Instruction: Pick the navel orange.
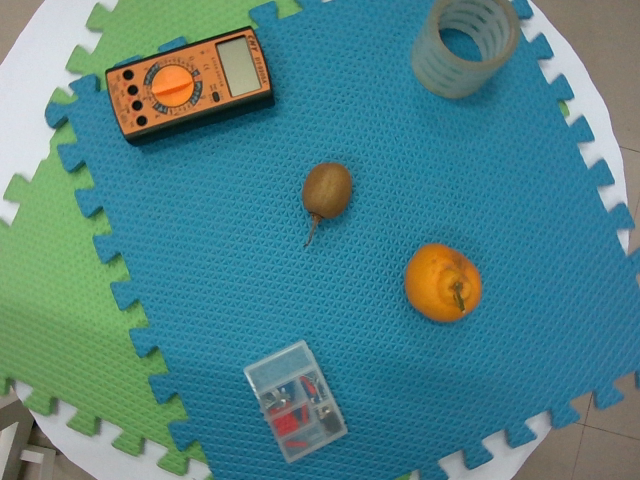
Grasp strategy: vertical